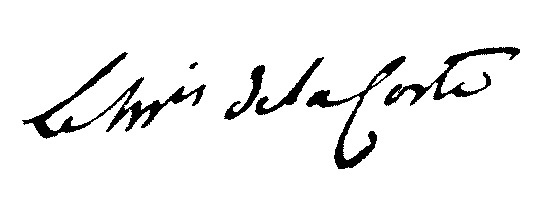
Signature of: benjamin léonor louis frotier de la coste messelière